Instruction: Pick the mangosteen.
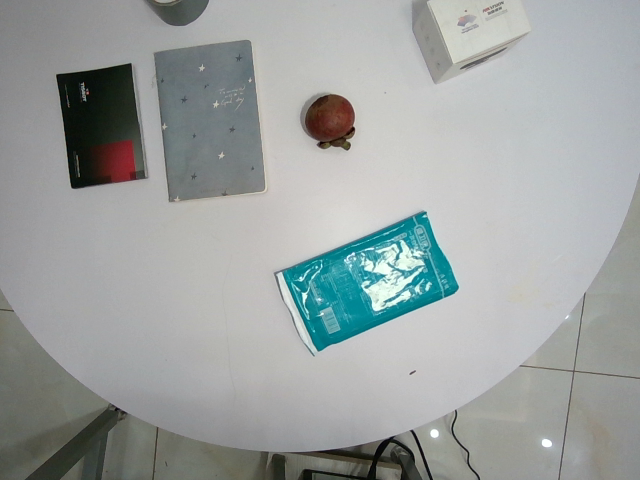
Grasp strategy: vertical